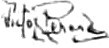
Signature of: victor simon perard